Question: Talk about the condition:
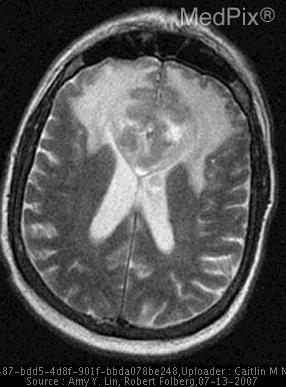
Answer: The disease is discussed as: Primary intraocular lymphoma (PIOL) is a variant of primary central nervous system lymphoma(PCNSL). Initially the disease is confined only to the orbits. If detected early there is typically no evidence of disease in the brain or cerebrospinal fluid.

The true incidence of PIOL is yet to be defined, though it is thought to be more rare than PCNSL which has an incidence of 1/100,000. The patients at greatest risk of developing both PCNSL and PIOL are immunocompromised individuals. Recent studies suggests a possible underlying infectious etiology such as the presence of human herpesvirus 8 and Epstein-Barr virus.

The median age of onset is the fifth or sixth decade of life with an age range of 15-85.
Typically the patients present with slowly worsening blurred vision and/or floaters present in their visual field. The disorder usually is present bilaterally (80%) but often has an asymmetric presentation. Initially most patients are diagnosed with chronic uveitis or posterior uveitis and the true diagnosis may delayed for several years.

PIOL has been shown to be predominantly a B cell lymphoma which accumulate behind the retina producing a characteristic subretinal yellow infiltrate "mound." The vitreous cavity contains a cellular infiltrate composed of neoplastic and reactive inflammatory cells.

The initial workup includes a chest radiograph, complete blood count, erythrocyte sedimentation rate and blood chemistries. Neuroimaging of the brain and orbits is required along with a lumbar puncture. MRI is not a good modality for revealing PIOL in the orbits. However it is very useful for seeing extensions of the primary tumor into the CNS as seen in this case. Typically the tumor cells can follow the optic nerve into the CNS proper and invade the surrounding structures. Typically, extension into the brain is accompanied by a neurologic deficit.

In the past the primary treatment of PIOL has been optic radiation. Despite a good clinical response rate of(60-100%) most patients do not opt for radiation due to the associated morbidities. Complications include radiation retinopathy, optic neuropathy, dry eyes, corneal epithelial defects, cataracts, glaucoma and a high incidence of recurrence.

The mainstay of chemotherapy is intra-vitreous injections of methotrexate. The methotrexate is augmented by a number of other chemotherapuetic agents as listed in the history. Optimal dosing regimens are still being determined in ongoing clinical trials. Many patients do achieve remission only to experience persistent recurrences and eventual CNS involvement.